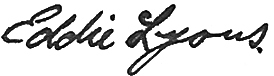
Signature of: eddie lyons